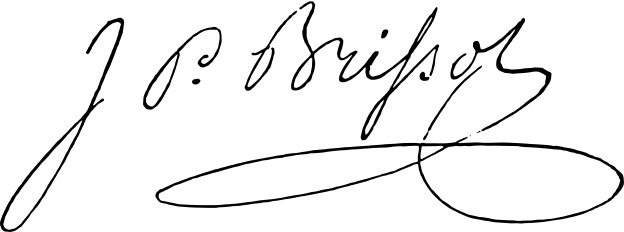
Signature of: jacques pierre brissot